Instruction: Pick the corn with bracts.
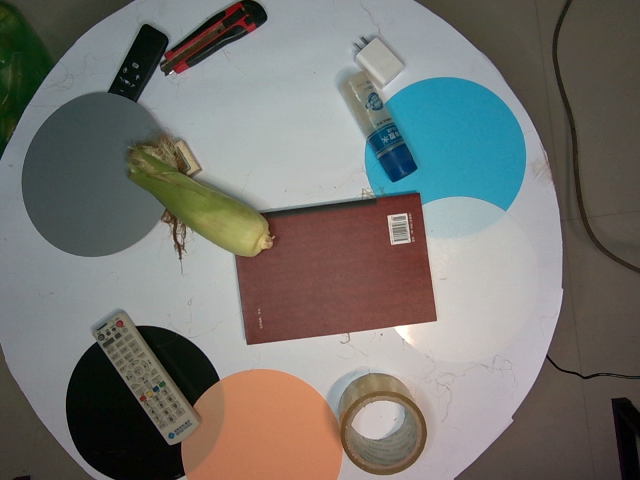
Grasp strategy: vertical